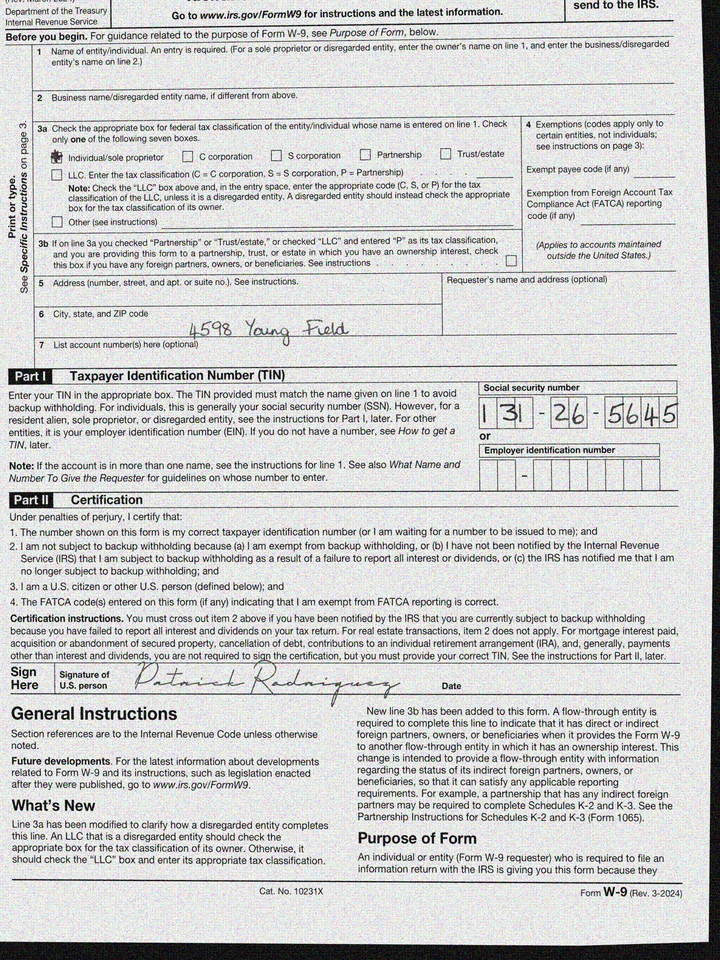
adr1: 4598 Young Field
cbx: yes
ssn: 131265645